Question: How does the patient history play a role?
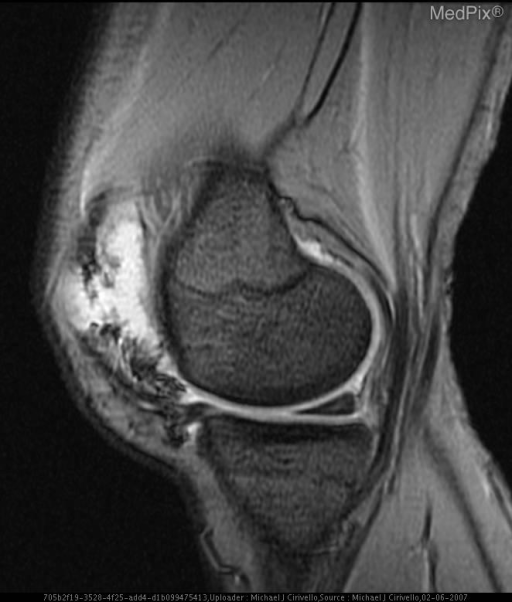
Answer: The patient's history of A 36 y/o Caucasian woman presented with a chief complaint of pain & swelling in her left knee for three months. She denied history of trauma or exercise. Her past medical history was non-contributory.  Review of systems is negative for fever, fatigue, adenopathy, weight loss, morning stiffness, or night pain. is key in understanding the case.